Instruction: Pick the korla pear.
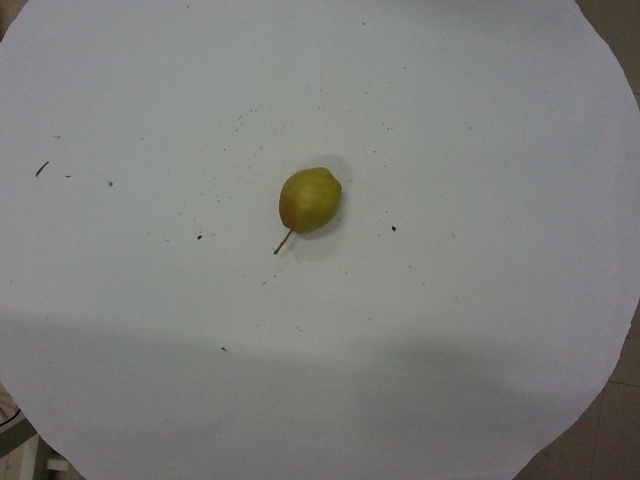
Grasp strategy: vertical